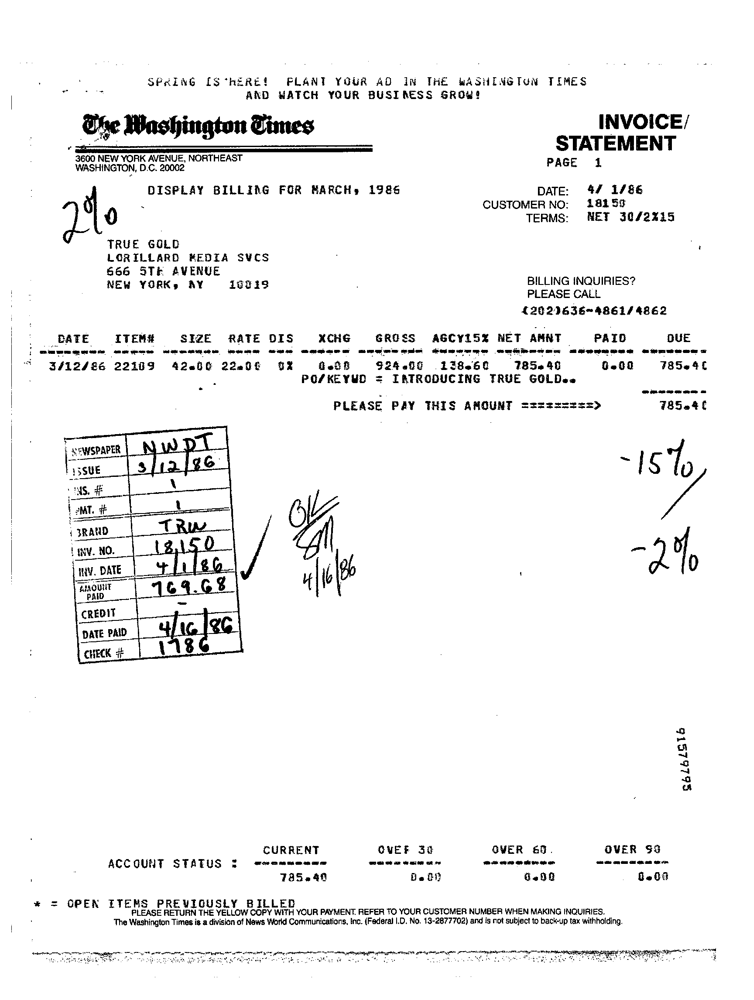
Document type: Invoice